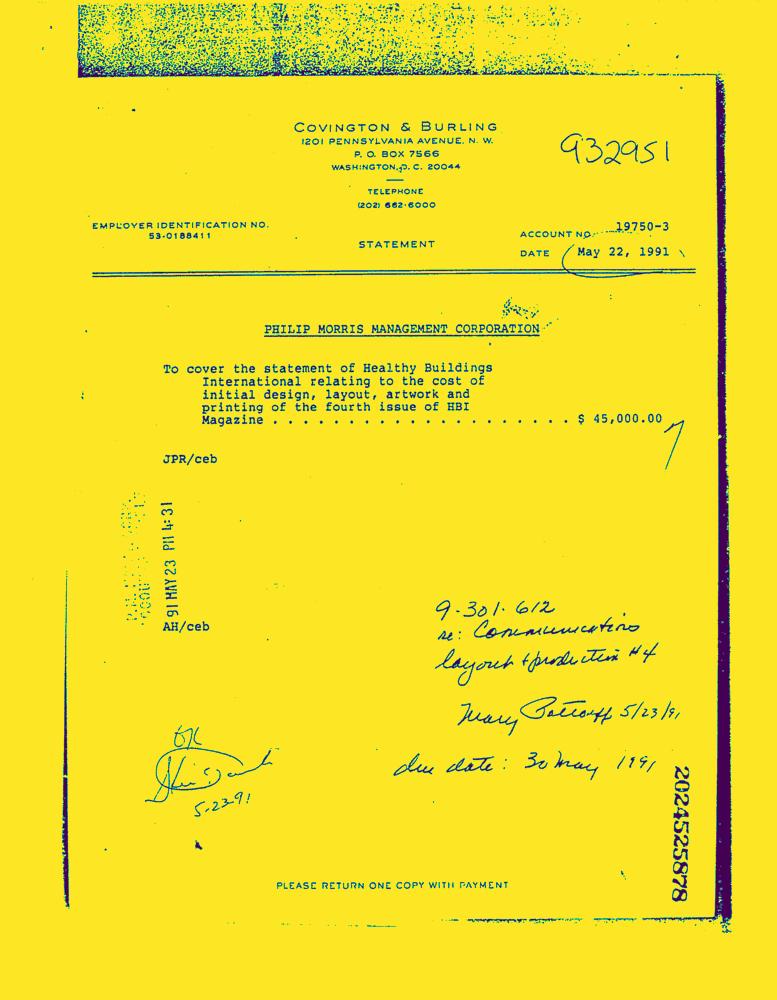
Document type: Invoice-Doc